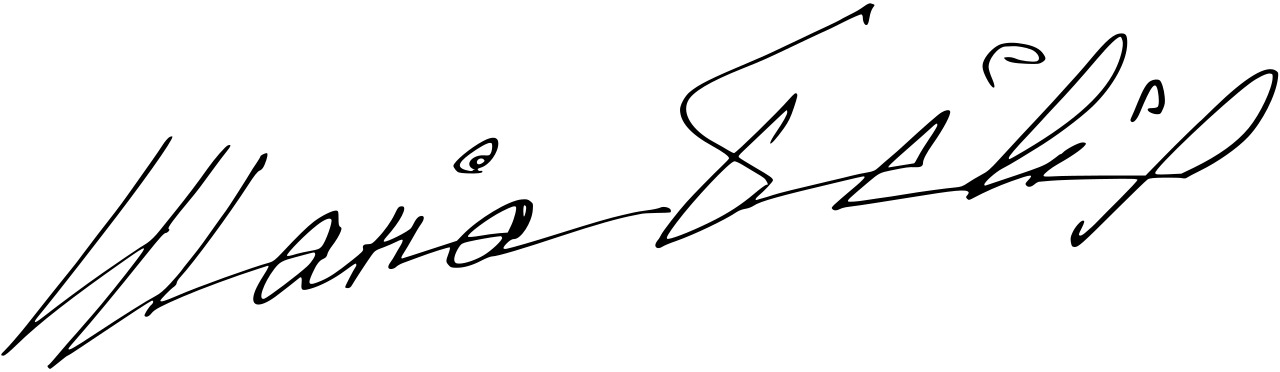
Signature of: maría de los angeles felix güereña